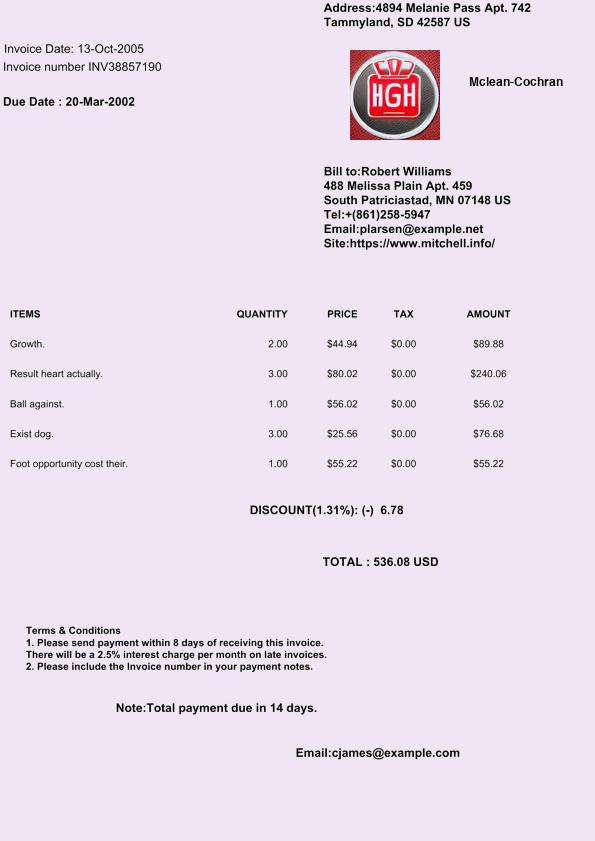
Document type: Invoice